Question: In what way does the history help explain the case?
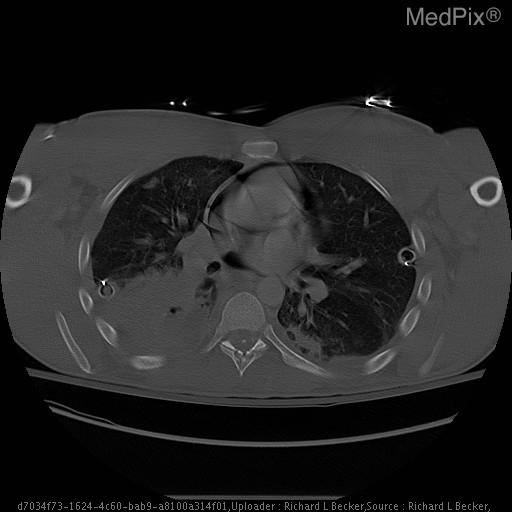
Answer: The patient's history of 22 y.o. man with a history of polytrauma, gun shot wound to chest, 2 weeks ago, status post multiple right thoracostomy tube placements. is key in understanding the case.